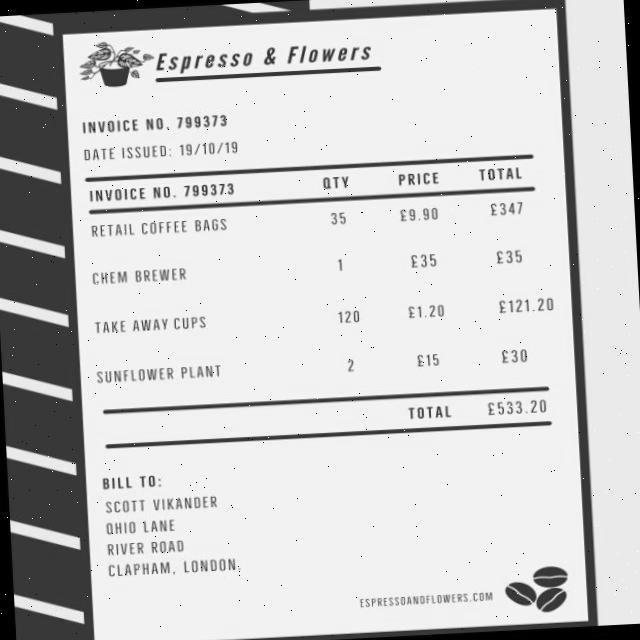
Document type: Invoice